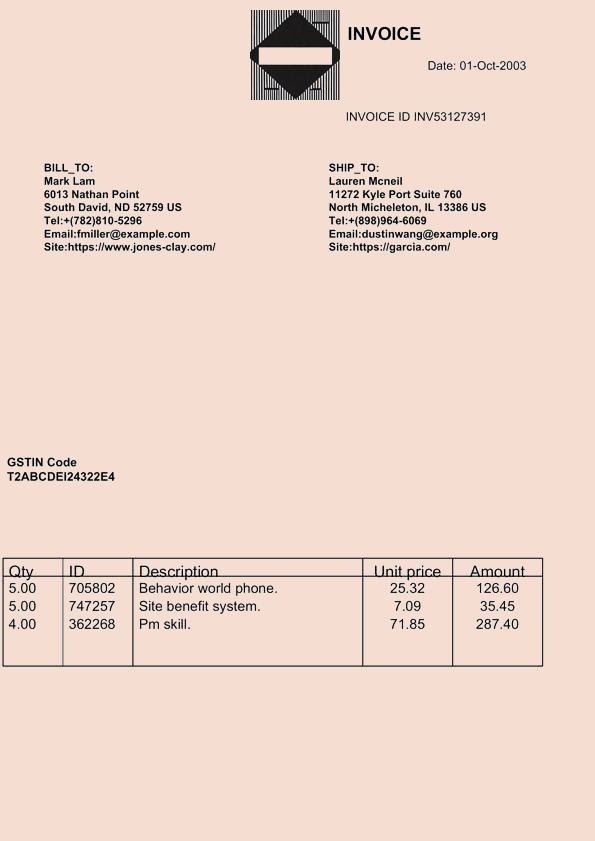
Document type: Invoice